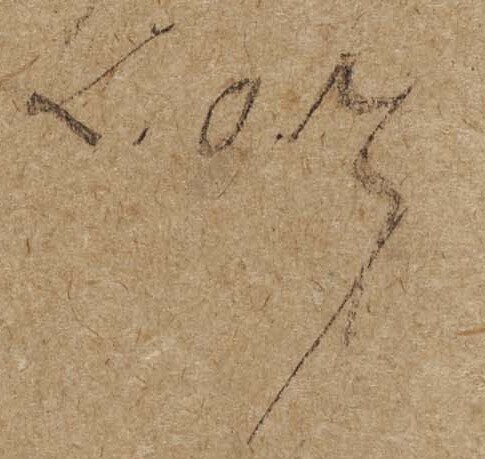
Signature of: luc olivier merson